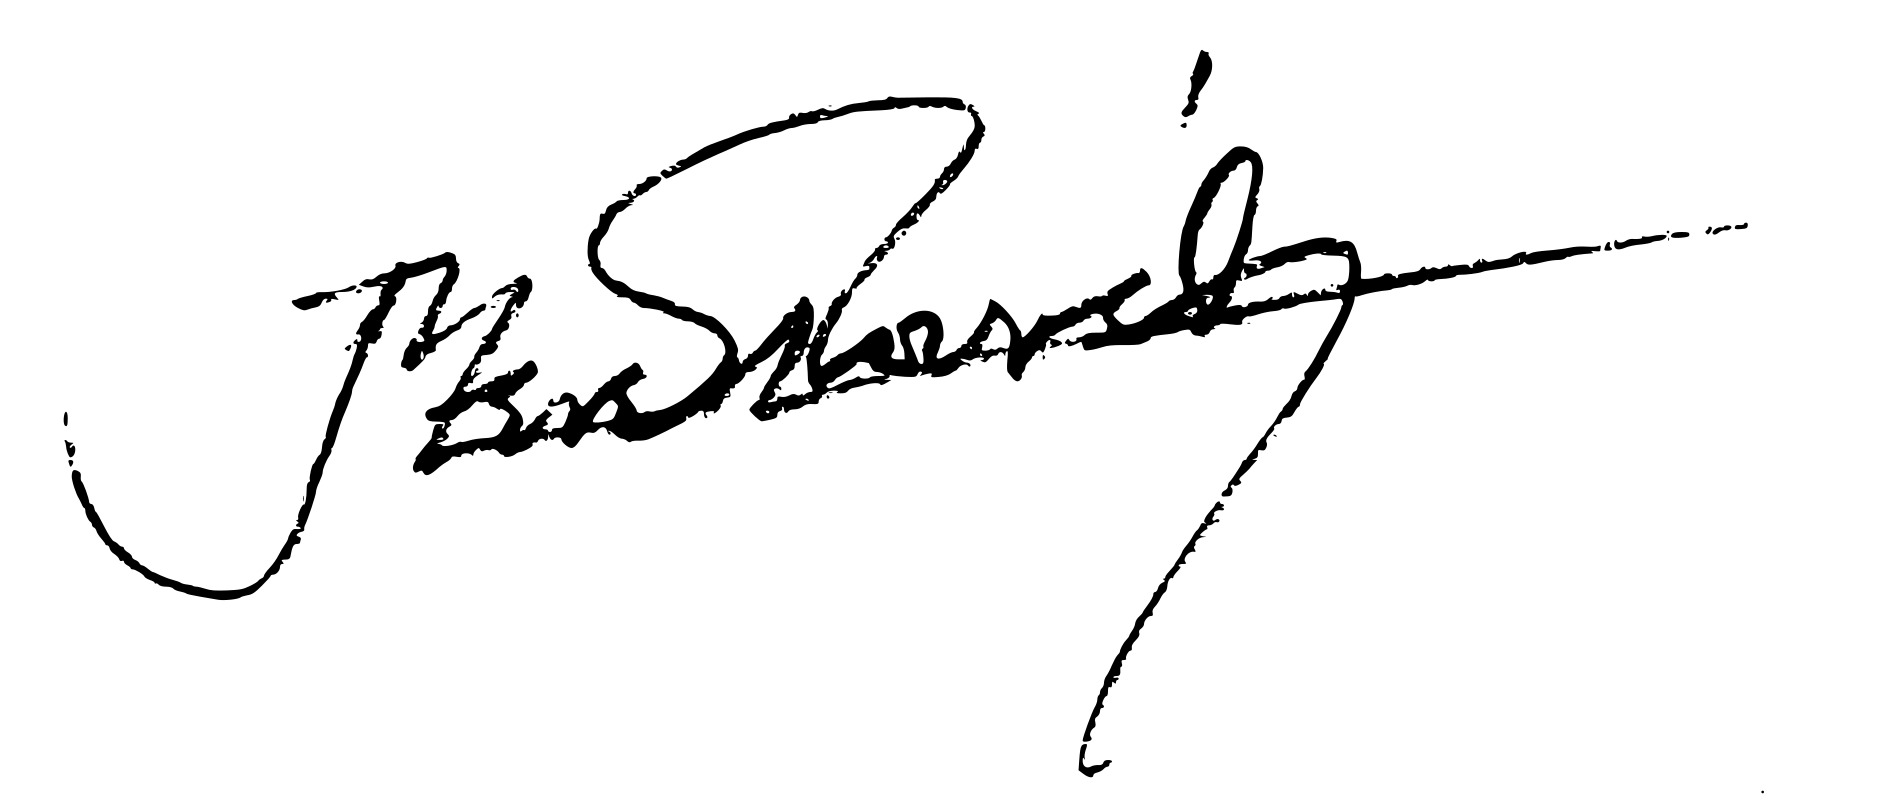
Signature of: menelaos lountemis